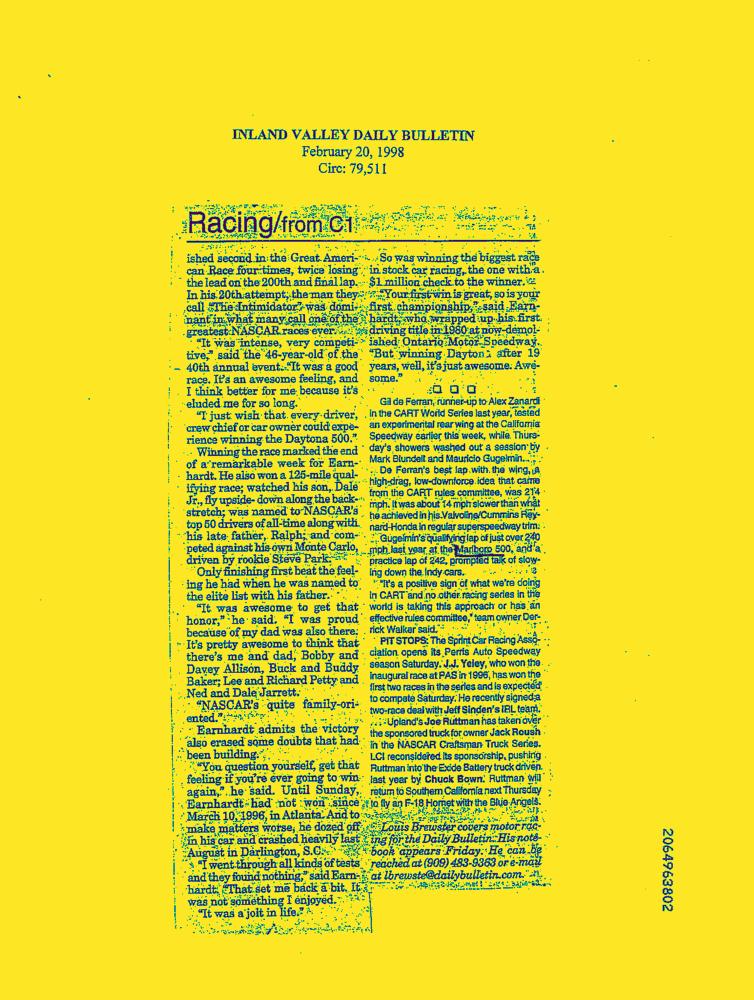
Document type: News-Article